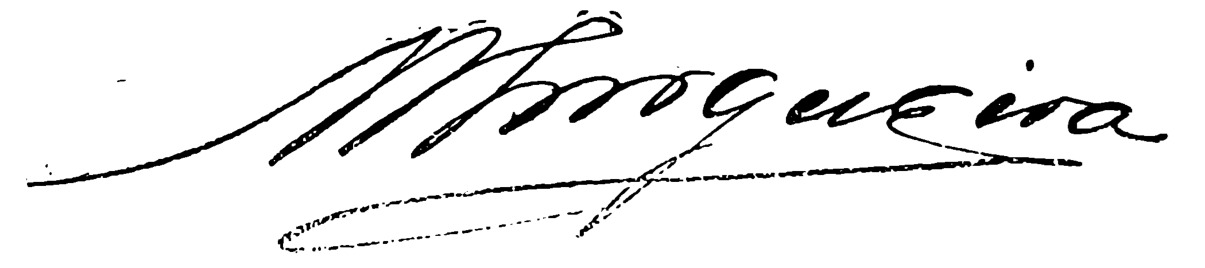
Signature of: manuel l nogueira